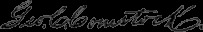
Signature of: george comstock